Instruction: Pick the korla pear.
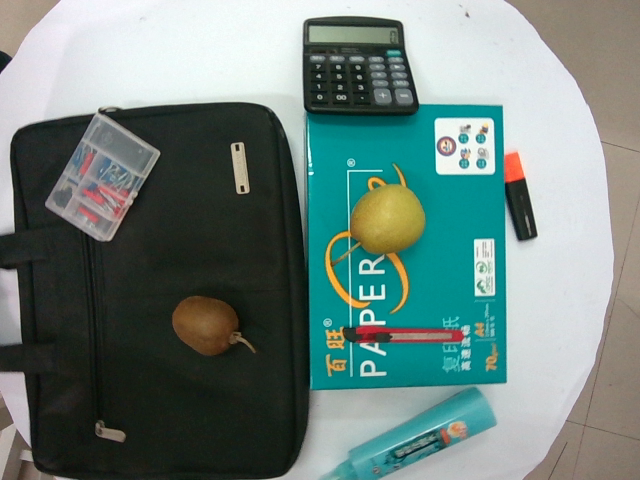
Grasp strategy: vertical